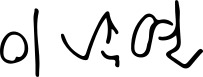
Signature of: lee nack youn